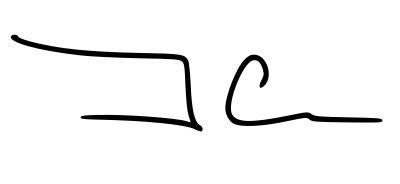
Signature of: jacques cameron